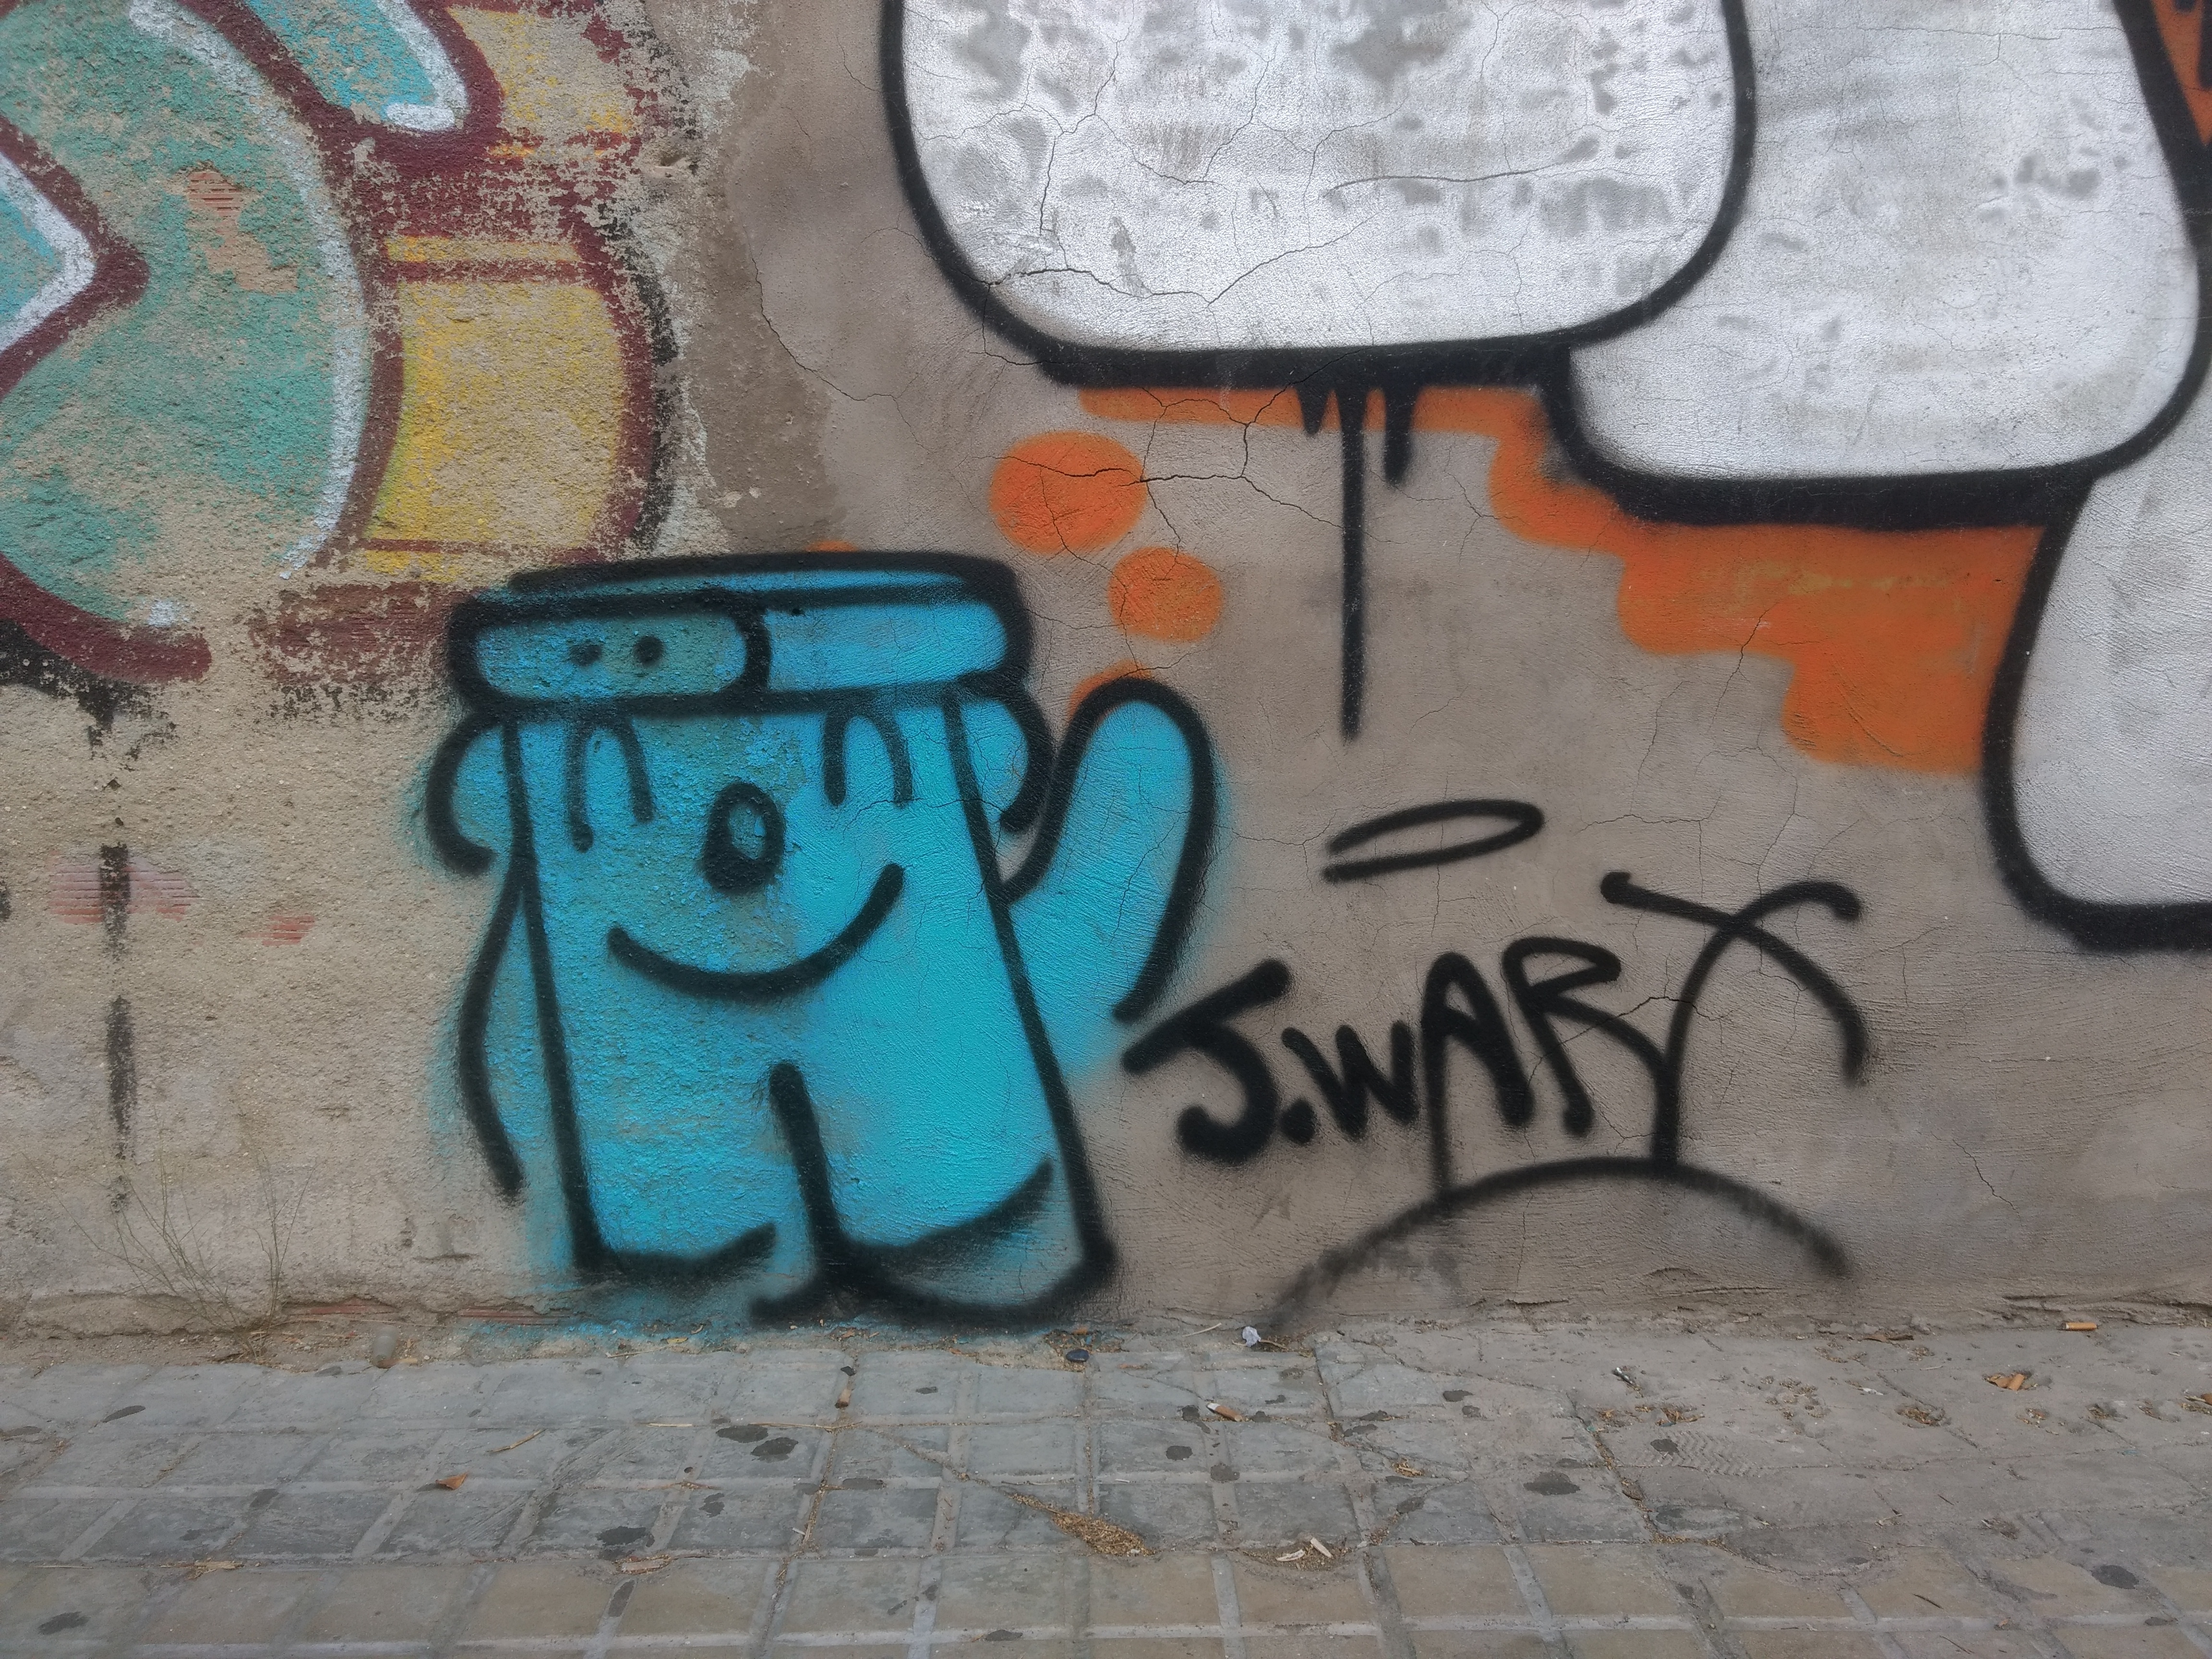
Signature of: j warx